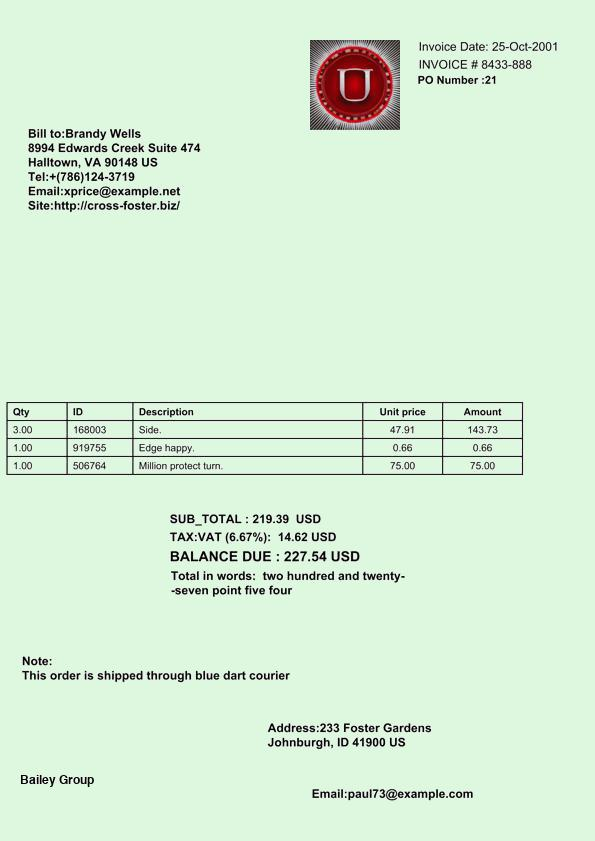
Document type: Invoice